Question: Talk about the condition:
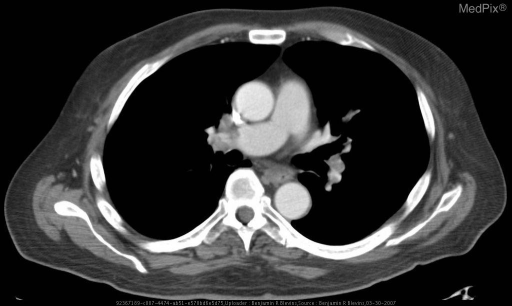
Answer: The disease is discussed as: Venous thromboembolic disease, especially resulting in pulmonary embolism represents a significant disease burden in terms of morbidity and mortality in hospitalized and non-hospitalized patients1.  Thrombus, or clot, often forms in the proximal, deep leg veins and only may only become clinically evident once a thrombus segment has embolized[1, 2].  Upon embolization from a vein (in the proximal leg or elsewhere) the first bed of vessels of decreasing diameter is usually the lungs, where the embolus may lodge occluding blood flow and creating clinically significant or insignificant (based on size) ventilation-perfusion mismatches[1, 3].  The progression from thrombus formation in the legs to pulmonary embolism is believed to account for up to 10% of hospital deaths[1].  Tragically, acute pulmonary embolism is among the leading causes of preventable hospital deaths in the United States[4].
	Detection and therapy for acute pulmonary embolism, once it has become clinically apparent is difficult and often without optimum result.  The best method of preventing pulmonary embolism is to prevent primary thrombus formation[1, 4].  Extensive clinical trials have resulted in revised clinical guidelines in 2007 for the prevention and management of venous thrombosis and venous thromboembolic disease[2, 5].  These new recommendations state that (1) low molecular weight heparins are preferable to unfractionated heparins in inpatient populations; (2) low molecular weight heparins are safe and cost effective for treating deep venous thrombosis and pulmonary embolism in selected outpatients; (3) compression stocking should be utilized to prevent postthrombotic syndrome within one month of diagnosis and used for a minimum of one year; (4) there is inadequate evidence to recommend specific types of anticoagulation in pregnant women; (5) recommendations on length of treatment; and (6) low molecular weight heparin is safe and efficacious for long term treatment on venous thromboembolism in selected patients, such as those with cancer[2, 5].  For additional information on this complex and everchanging topic, the reader is directed to the references below and the references’ references.